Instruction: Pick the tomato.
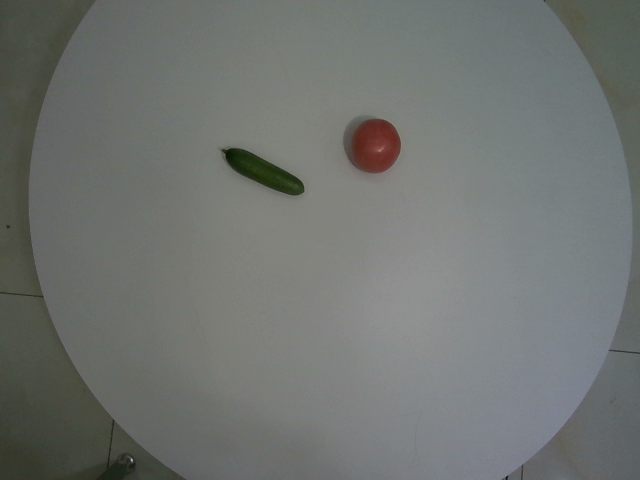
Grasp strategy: vertical